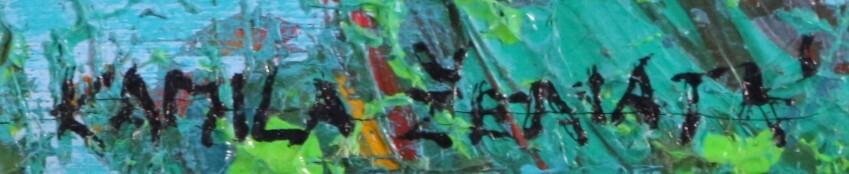
Signature of: kamila ženatá